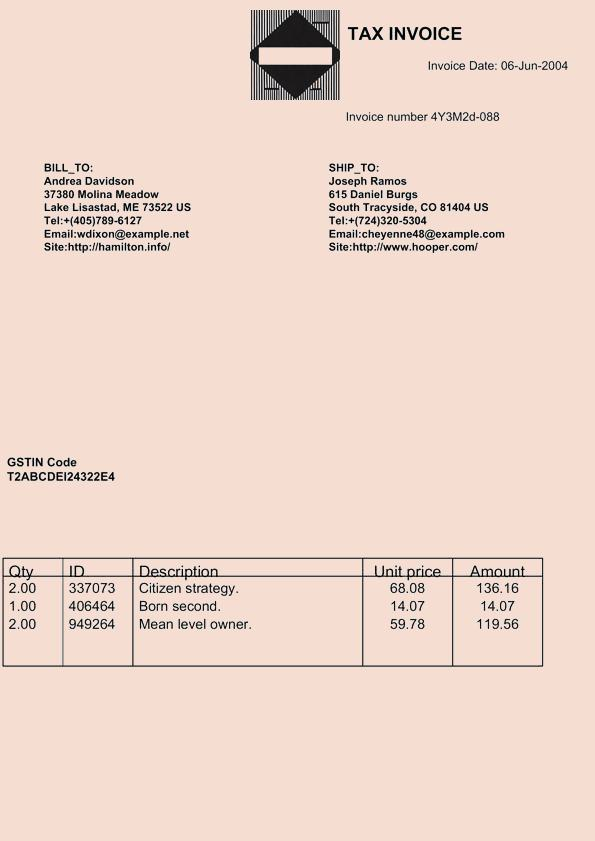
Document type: Invoice